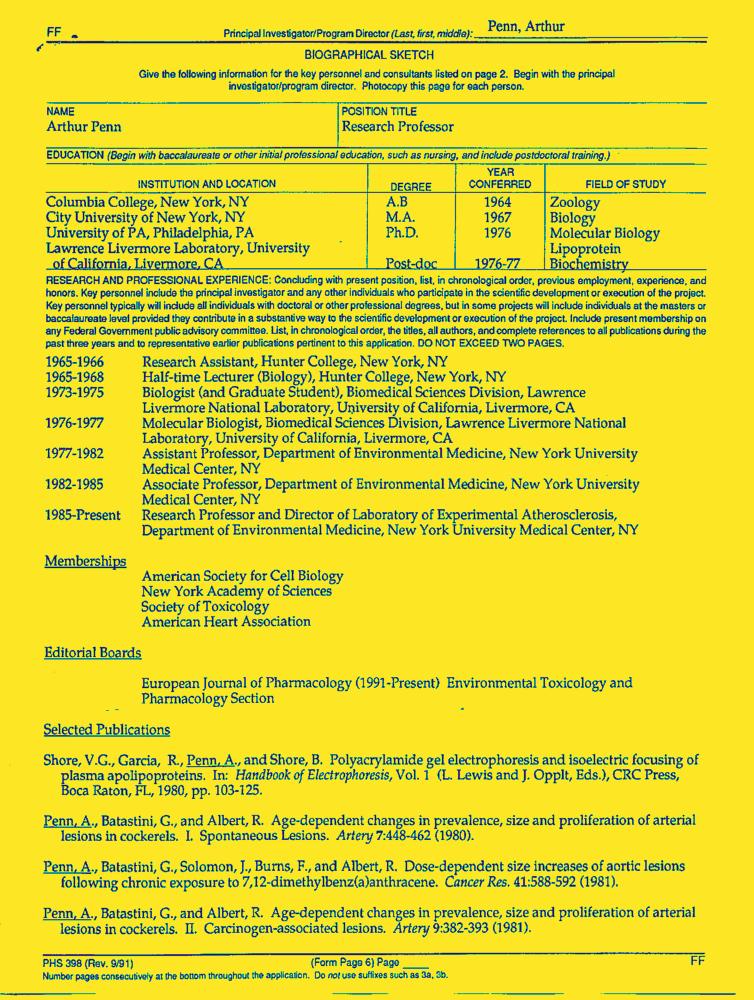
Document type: Resume-Doc